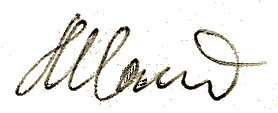
Signature of: larisa shatokhina